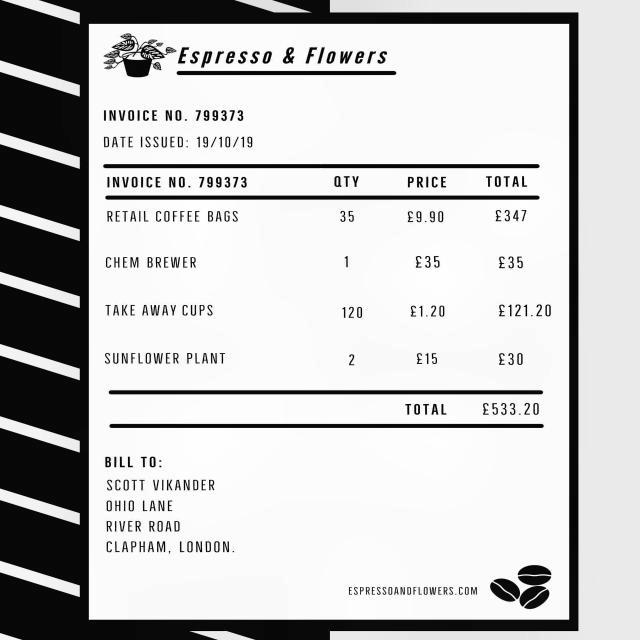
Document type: Invoice